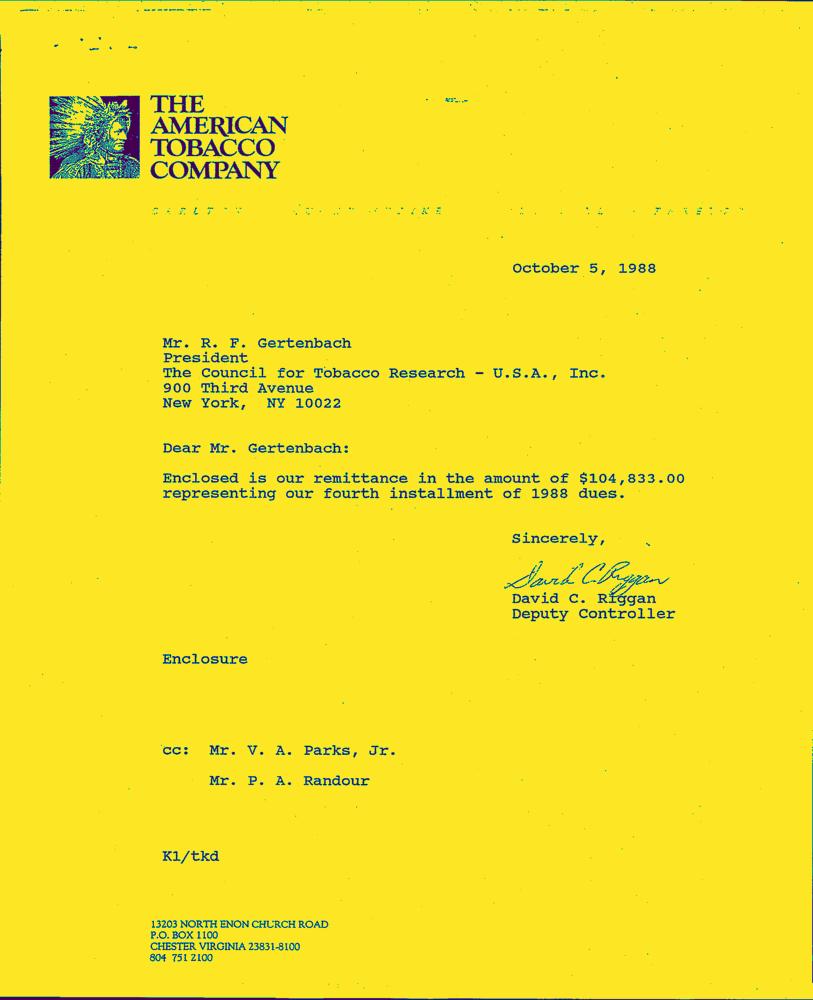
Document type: Letter-Doc